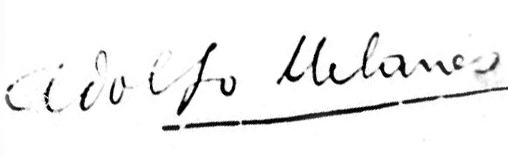
Signature of: adolfo milanés 0